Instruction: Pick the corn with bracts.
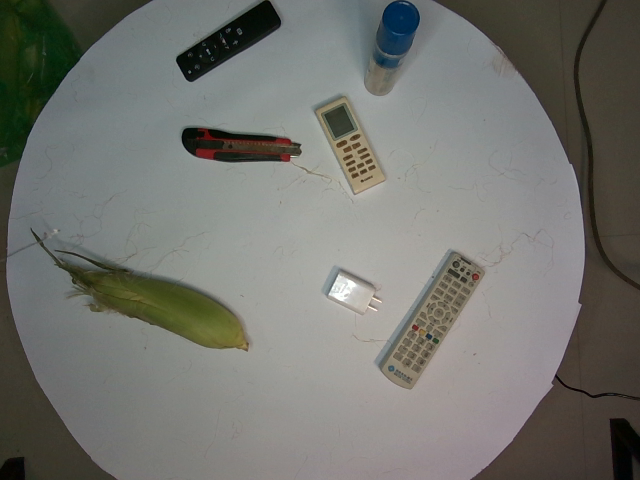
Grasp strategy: vertical